Question: In what way does the history help explain the case?
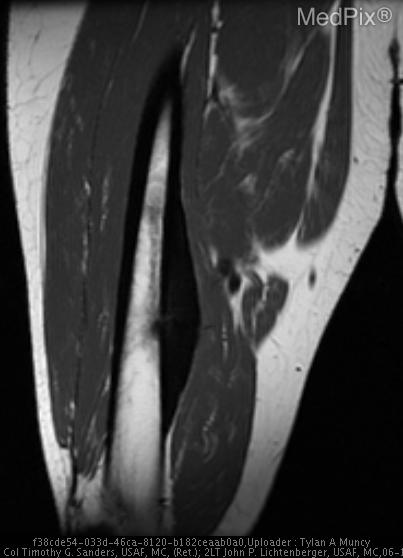
Answer: The patient's history of 29-year-old man with 3 year history of gradually worsening right medial thigh pain, eventually requiring the use of crutches for ambulation.  Pain was worse at night, but never woke him from sleep.  NSAIDs provided temporary relief of symptoms. is key in understanding the case.